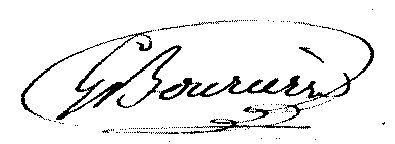
Signature of: georges bourrières